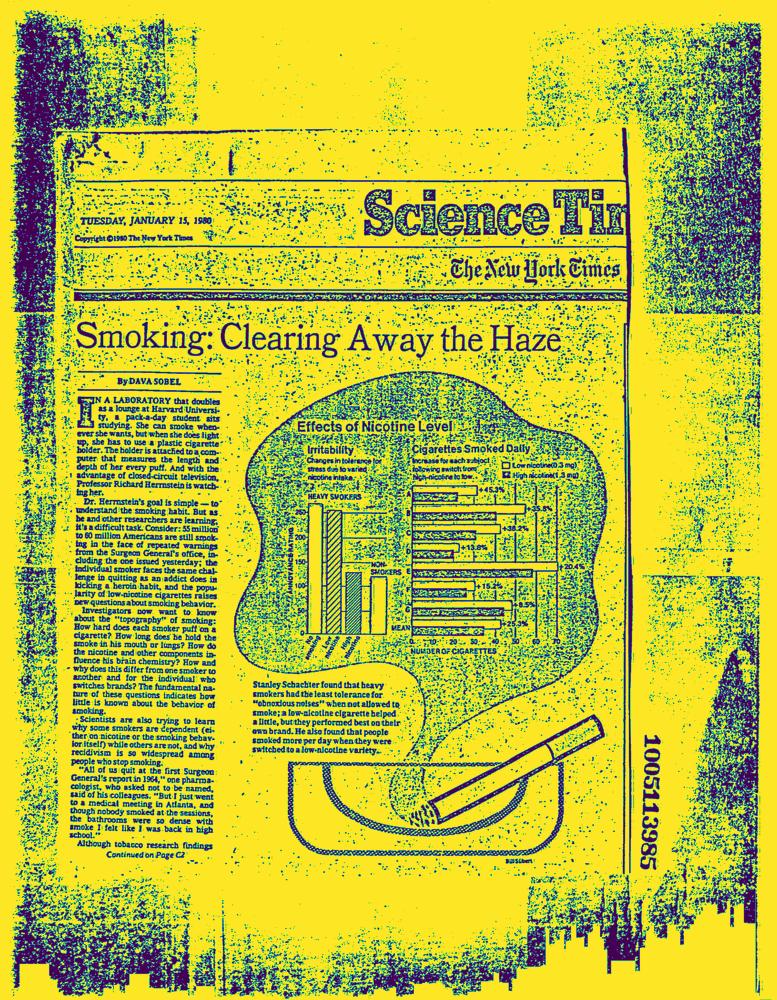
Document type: News-Article